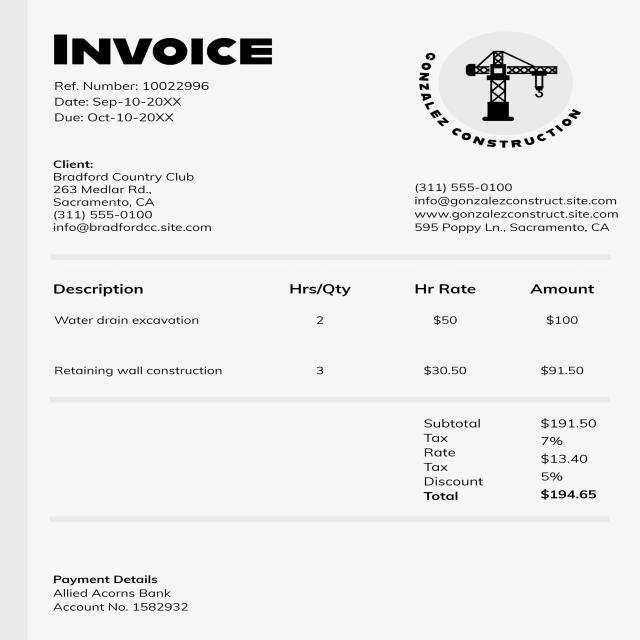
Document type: Invoice